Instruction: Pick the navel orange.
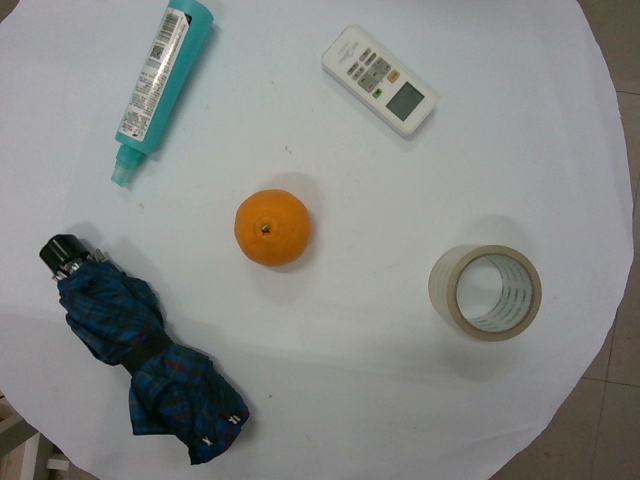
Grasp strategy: vertical